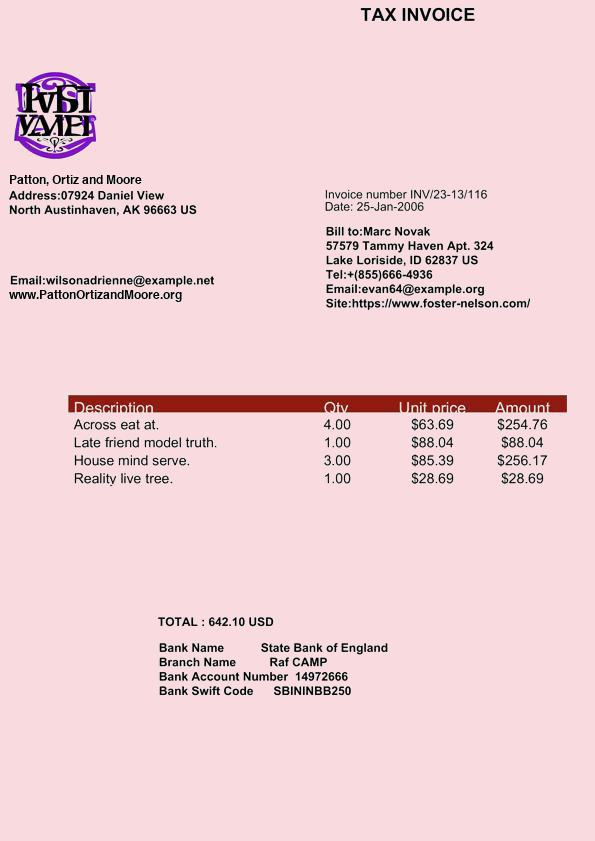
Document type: Invoice